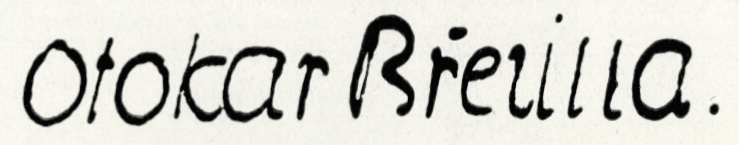
Signature of: otokar březina